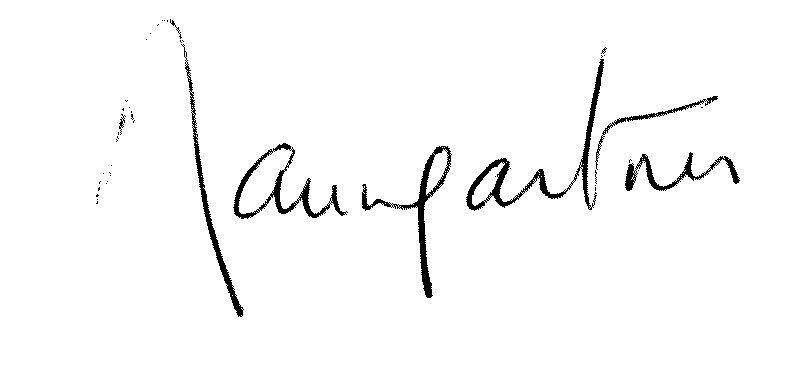
Signature of: wilfrid baumgartner